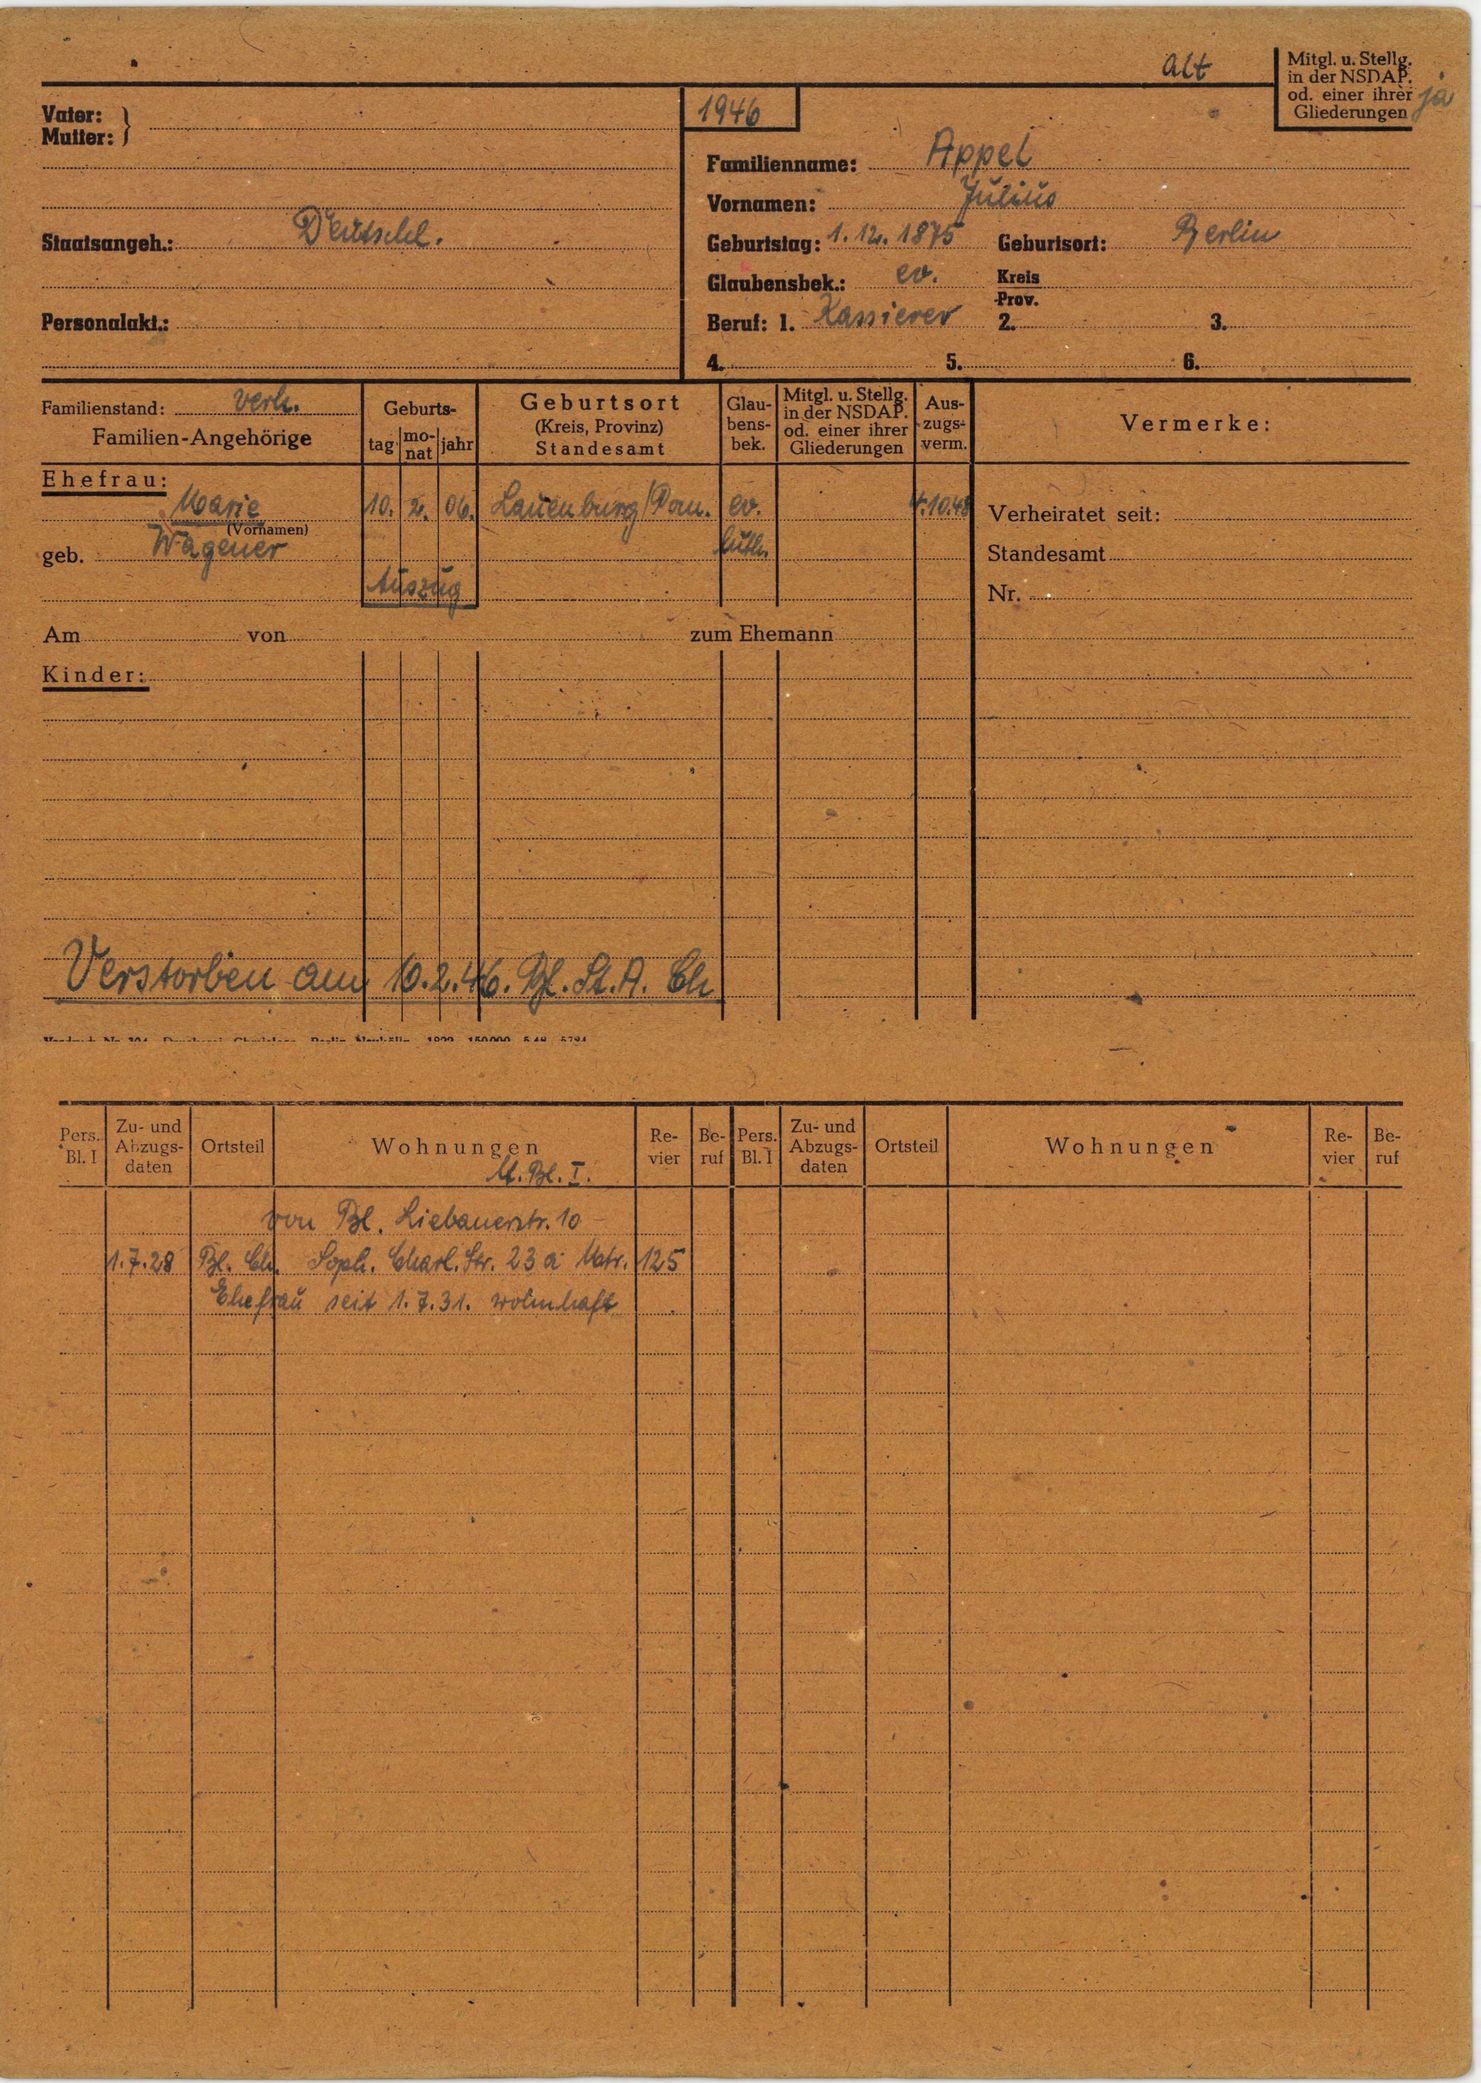
Appel